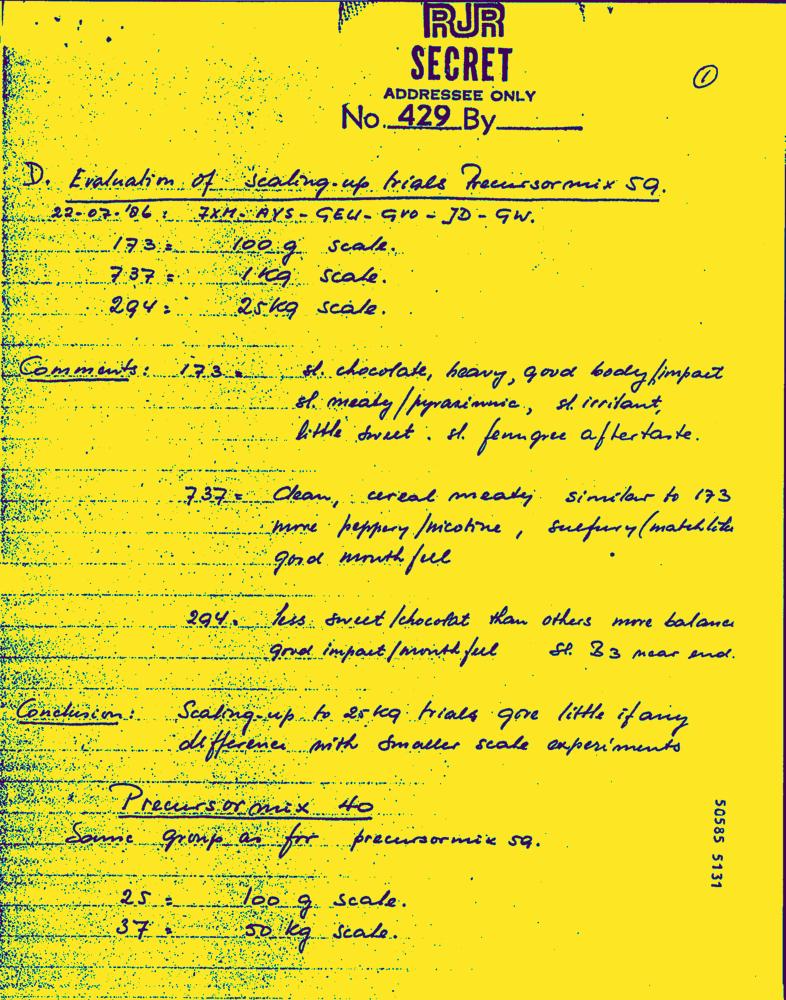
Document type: Hand-Written